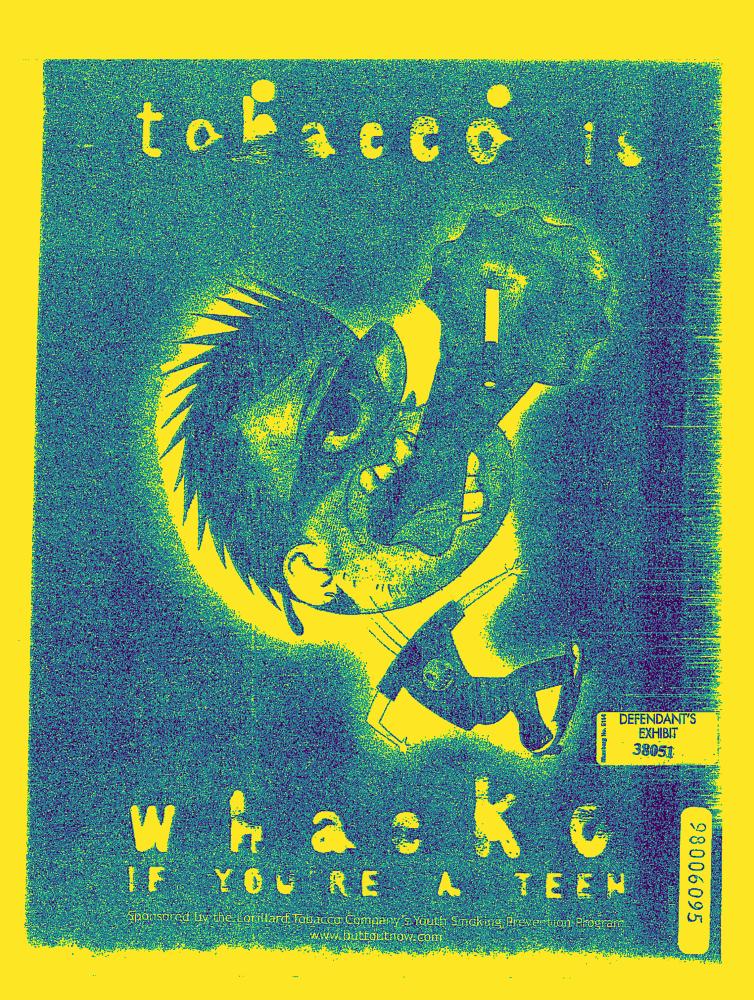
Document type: AD